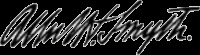
Signature of: albert h smyth